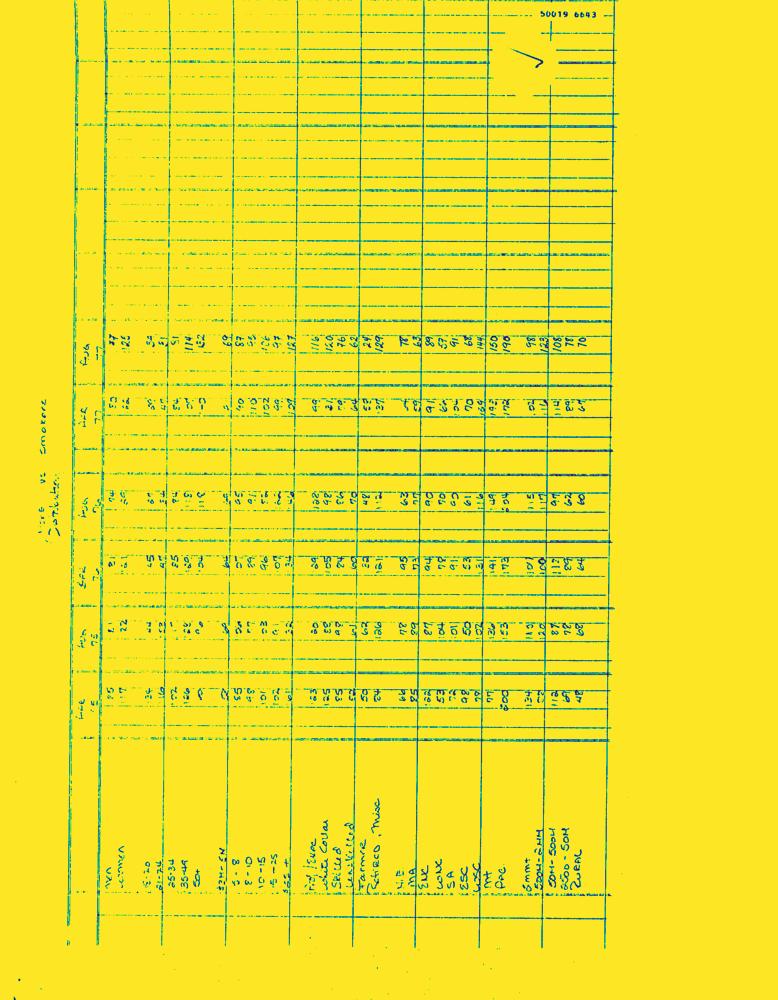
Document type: Hand-Written